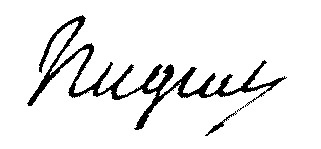
Signature of: jacques antoine huguet